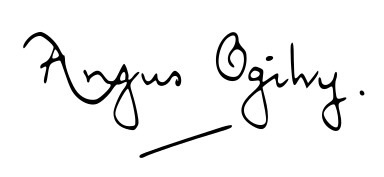
Signature of: angus ogilvy